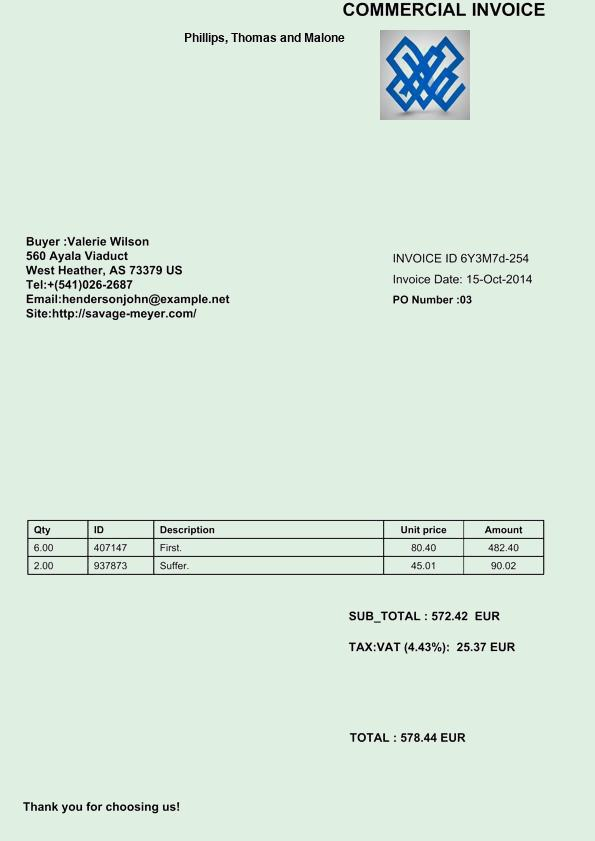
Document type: Invoice